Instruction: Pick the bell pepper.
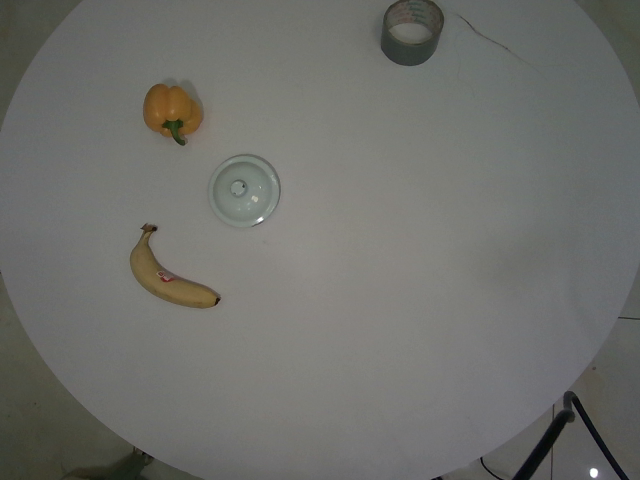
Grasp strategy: vertical